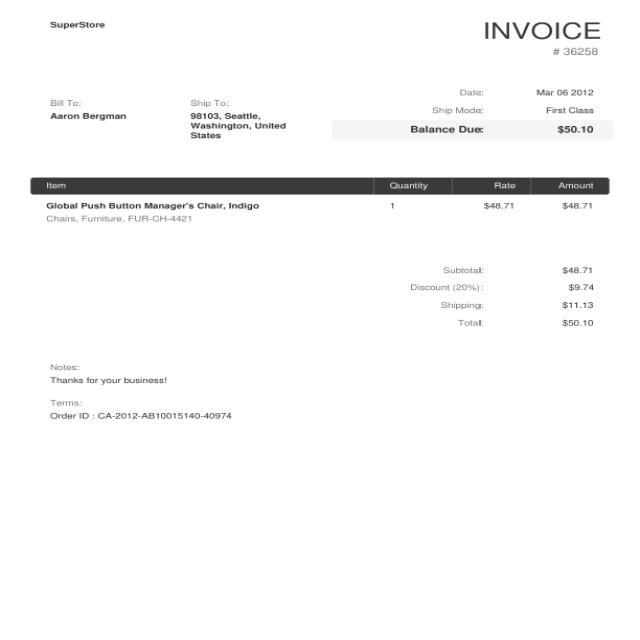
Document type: Invoice